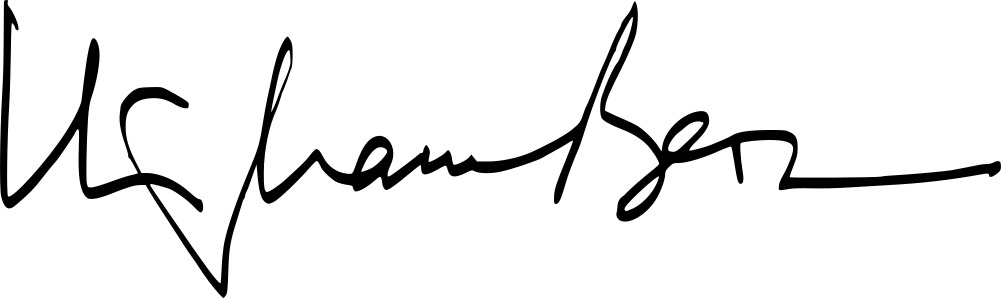
Signature of: stéphane bern